Question: What jurisdiction, city, or county is the document associated with?
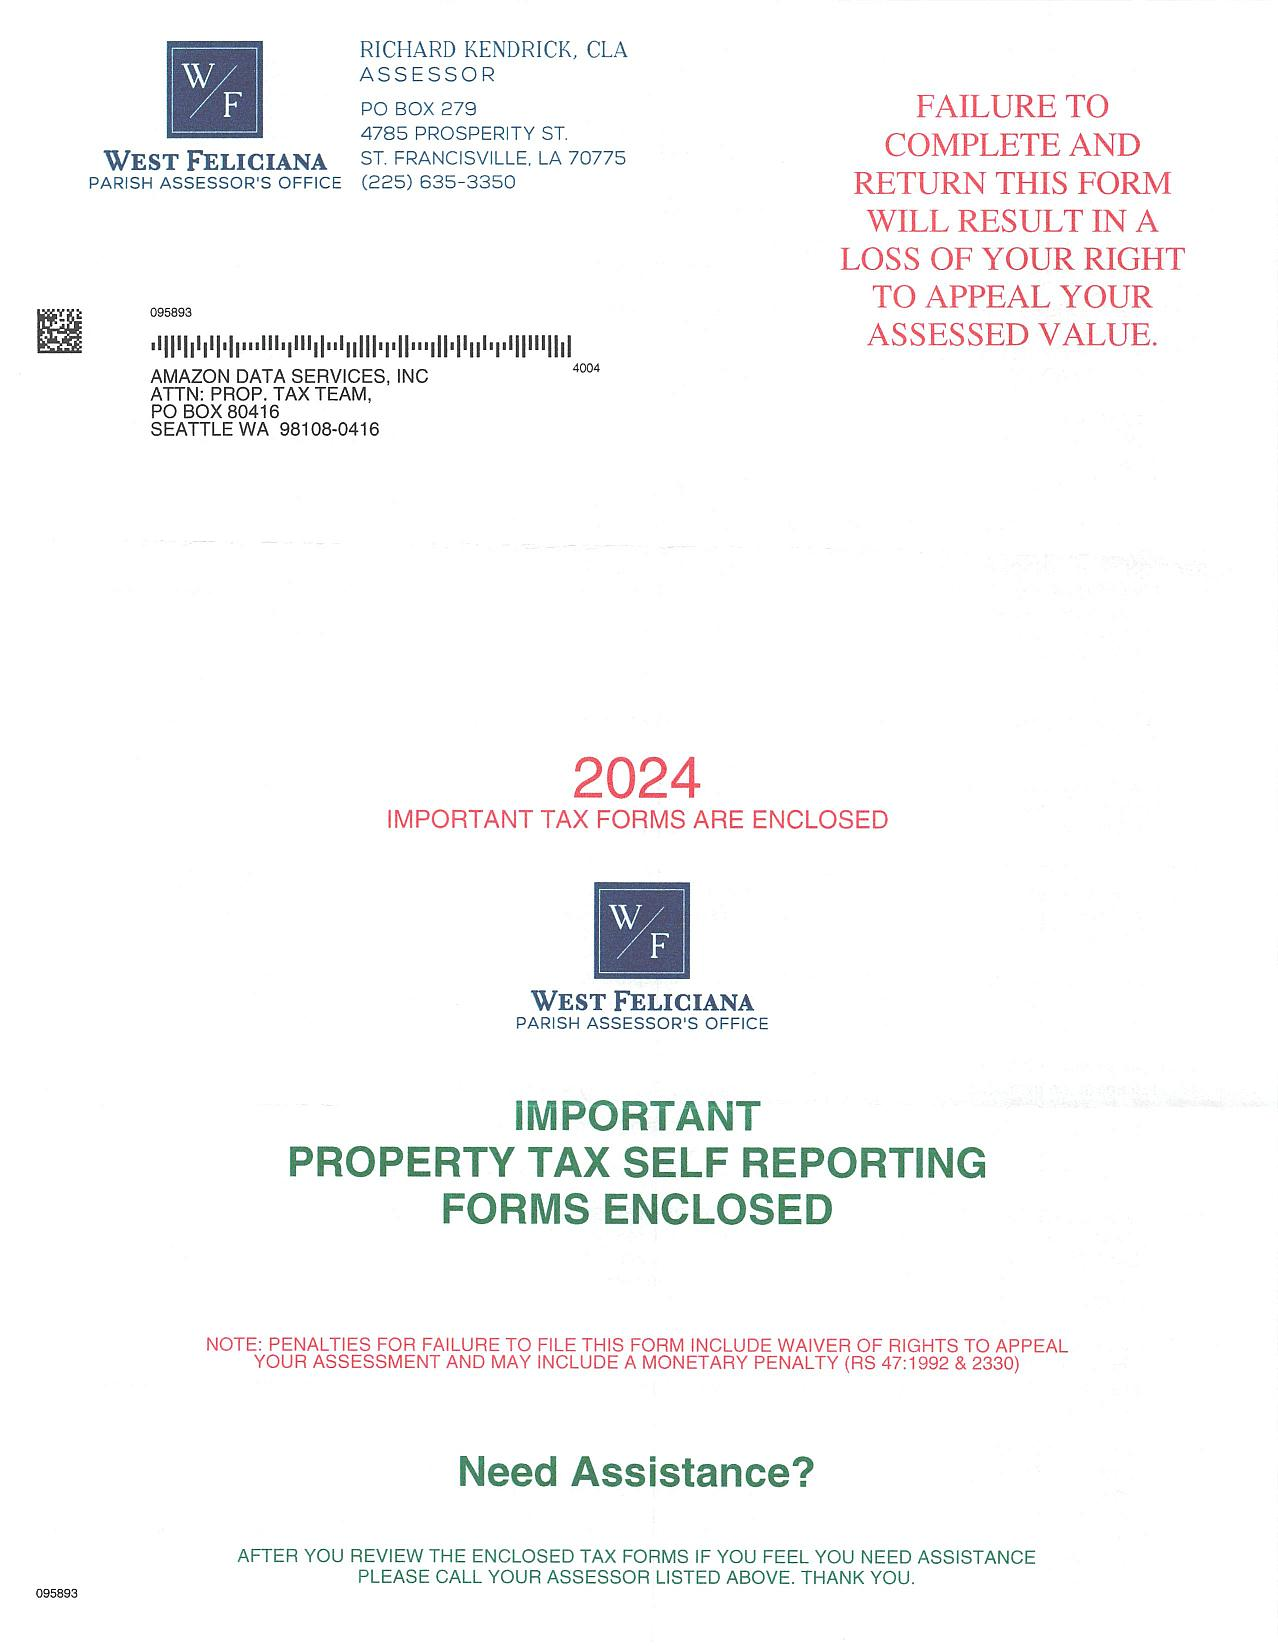
Answer: "West Feliciana Parish"